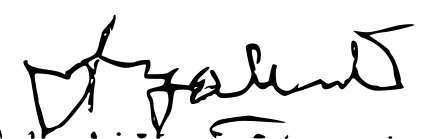
Signature of: abdullahi yusuf ahmed